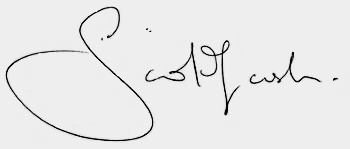
Signature of: sarah maestri